Question: What type of tax is indicated in the document, personal property or real estate?
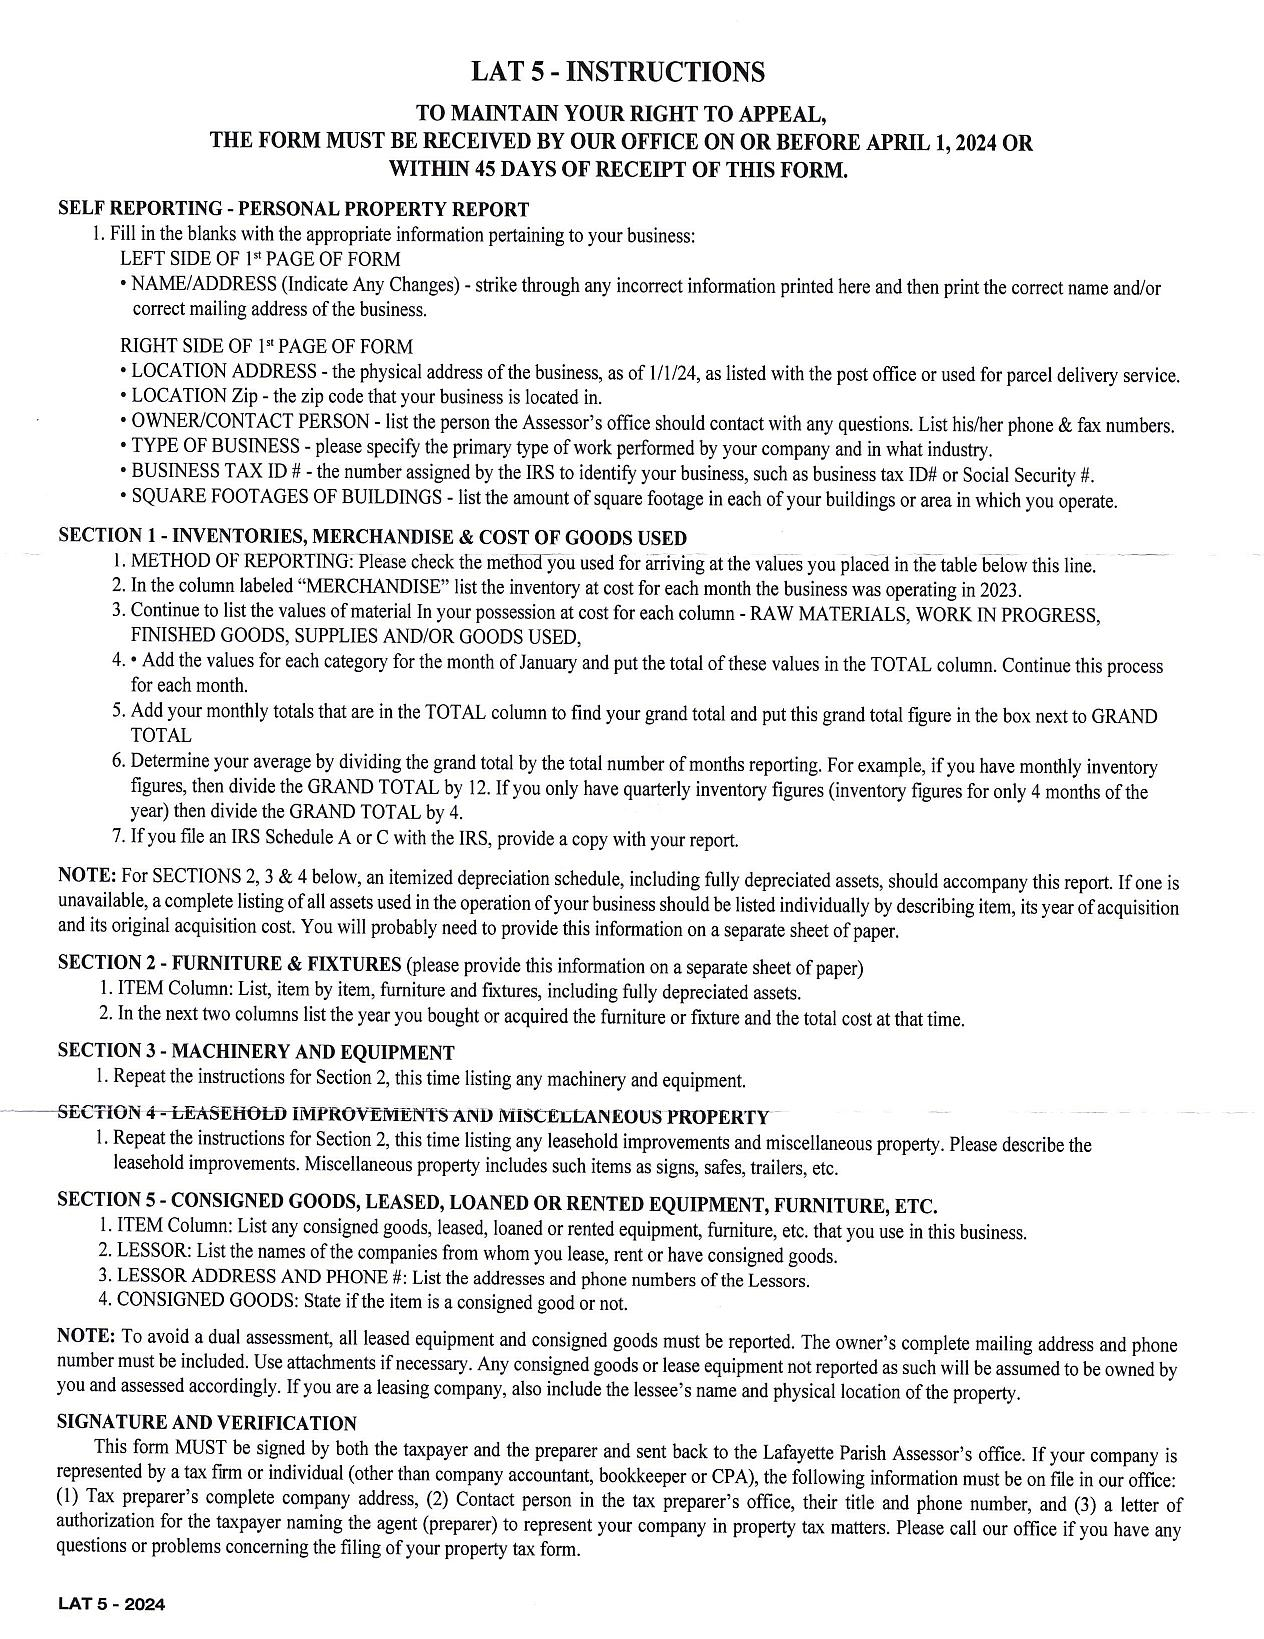
Answer: "PERSONAL PROPERTY REPORT"